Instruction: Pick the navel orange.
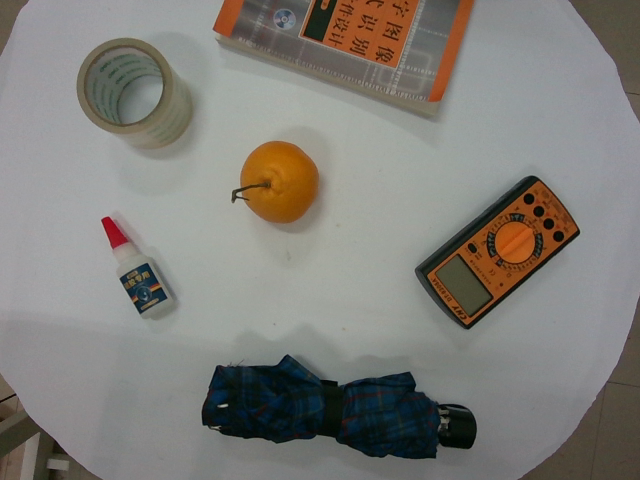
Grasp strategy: vertical